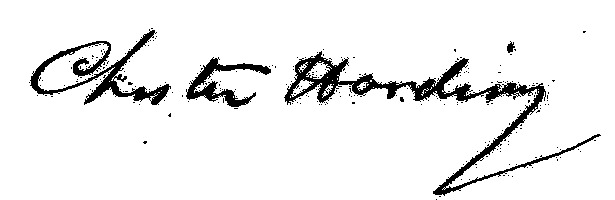
Signature of: chester harding